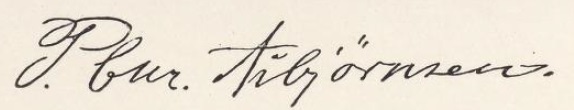
Signature of: peter christen asbjørnsen